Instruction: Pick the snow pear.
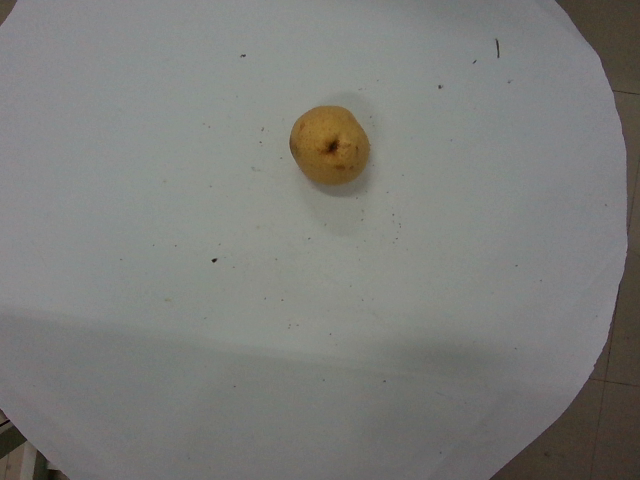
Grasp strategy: vertical